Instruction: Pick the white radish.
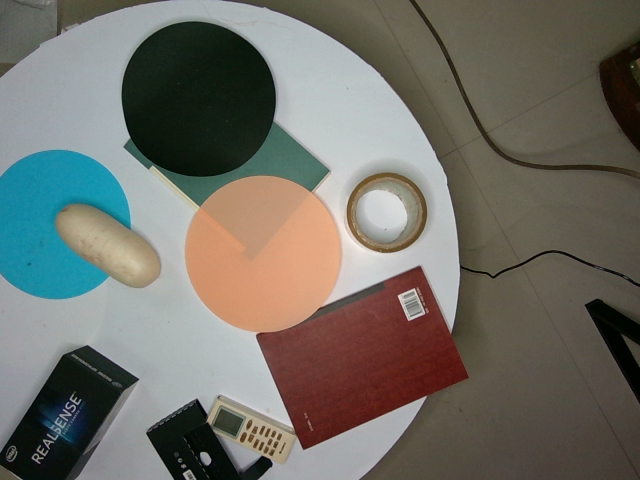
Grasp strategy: vertical